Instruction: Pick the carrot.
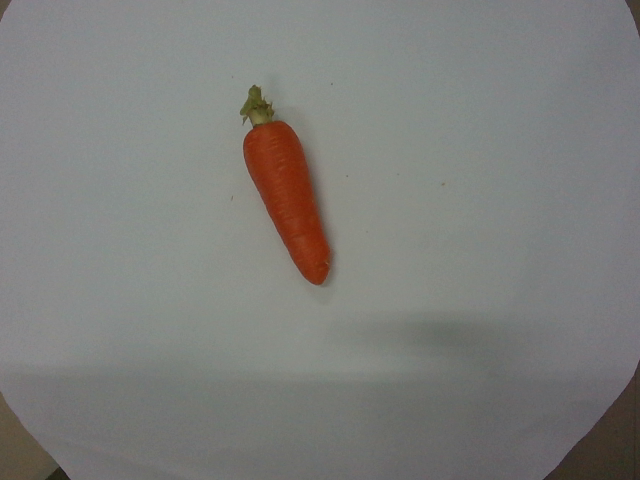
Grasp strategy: vertical